Question: Explain the disease:
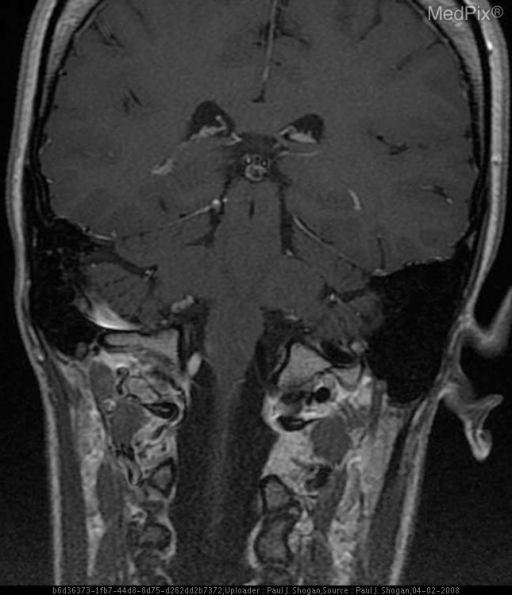
Answer: The disease is discussed as: Dissections may be spontaneous or traumatic; regardless of the etiology, the underlying pathology is the same: disruption of the intima with extravasation of blood into the vessel wall with subsequent extension of thrombus between the planes of the vessel wall (usually between the intima and media). The most common type is the subintimal dissection, although subadventitial dissections (clot extension in the plane between the media and adventitia) also occur.

Two theories exist with regard to the etiology of dissections, each of which invokes intimal injury as a final common pathway:
1). An intimal tear occurs, allowing clot propagation within the vessel wall.
2). A primary intramural hematoma develops and eventually ruptures through the intimal lining into the vessel lumen.

Traumatic dissections result from three basic mechanisms of injury:

1). Penetrating injuries, which include gunshot wounds, knife wounds, intra-oral trauma (pencils, sticks). With regard to characterizing the location of penetrating injuries, the neck is divided into three anatomic zones:
*Zone 1: below the level of the cricoid cartilage.
*Zone 2: between the level of the cricoid and the level of the mandibular angle.
*Zone 3: superior to the level of the mandibular angle.

2). Nonpenetrating injury due to spine fracture-subluxation injuries.

3). Blunt injury to the carotid arteries.

Vertebral artery dissections account for approximately 20% of cases of cervical vascular injuries and most commonly occur between the skull base and the upper cervical spine. Less commonly, the injury occurs between the vessel’s origin from the subclavian artery and the C6 foramen transversarium. Mid-cervical vertebral artery injuries occur in approximately 5% of patient with fractures involving the foramina transversaria.

Internal carotid artery dissections are the most common of all craniocervical dissections, frequently (70% of cases) involve both the cervical and petrous segments of the ICA, and usually spare the carotid bulb. Dissections involving the intracranial internal carotid artery segments, while rare, do occur.

The radiographic appearance of the contrast-opacified vertebral artery on the lateral view is as follows: the vertebral artery takes a nearly vertical course as it traverses the C6 through C3 foramina transversaria. Immediately after passing through the vertebral canal of C2, the vessel forms an inverted L and turns laterally within C2. It then exits C2 and turns cephalad to pass through the vertebral canal of C1. On exiting the transverse foramen of the atlas, it then courses sharply posteriorly along the posterior ring of C1, completing the appearance of a half square. Finally, it turns anterosuperiorly (a hairpin turn) to pierce the dura as it passes through the foramen magnum.